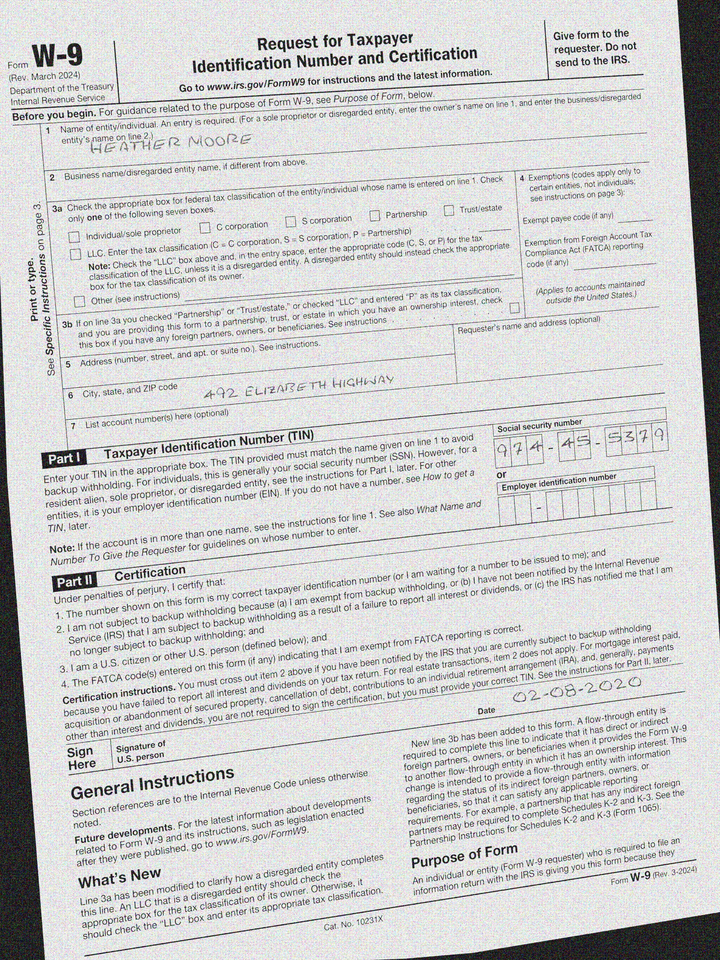
adr1: 492 Elizabeth Highway
cbx: no
ssn: 974455379
enm: Heather Moore
sdt: 02-08-2020